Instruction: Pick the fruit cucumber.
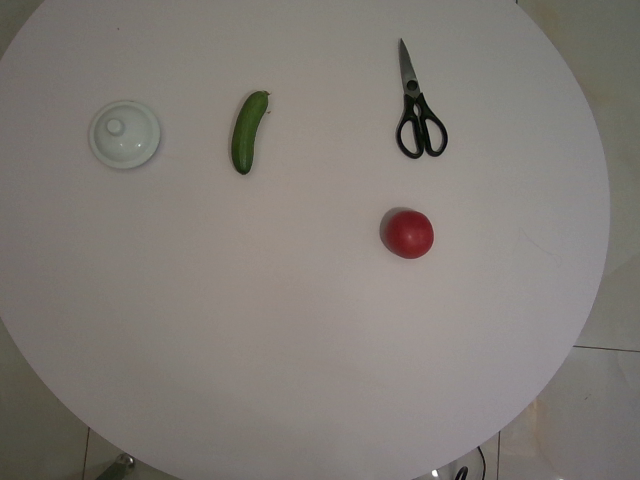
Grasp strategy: vertical